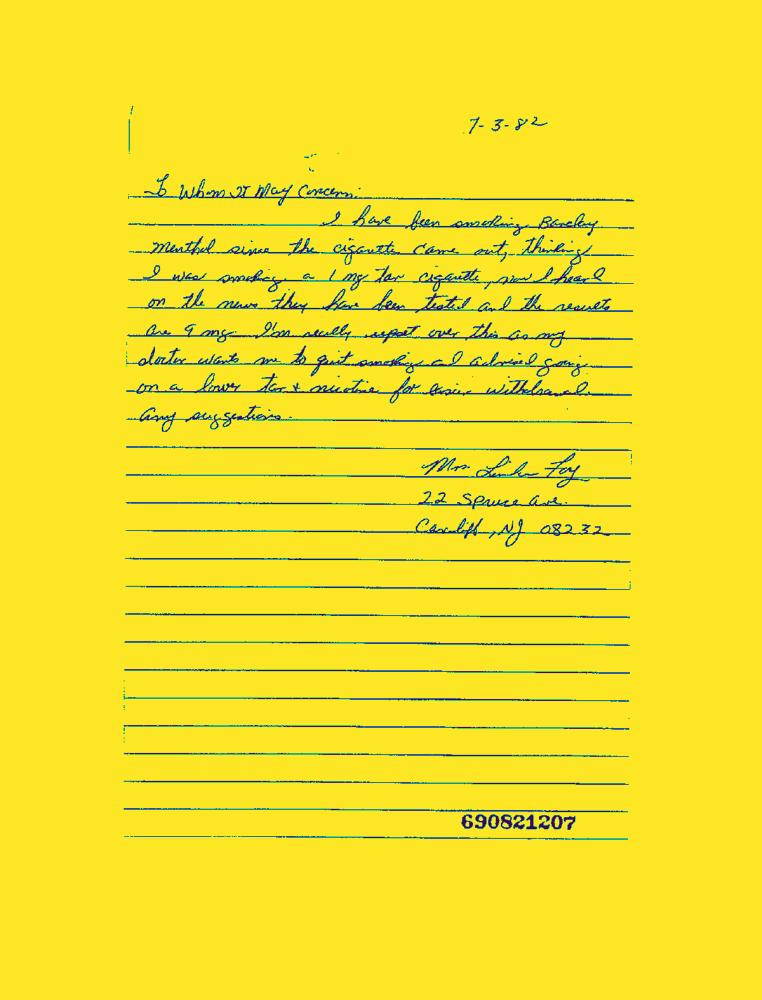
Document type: Letter-Doc